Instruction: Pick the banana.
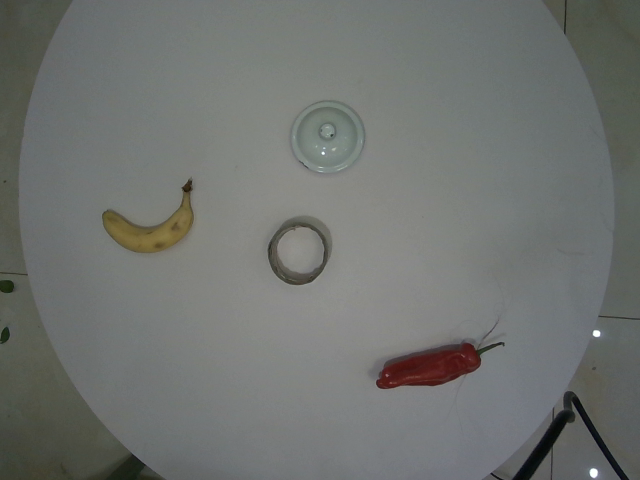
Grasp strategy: vertical